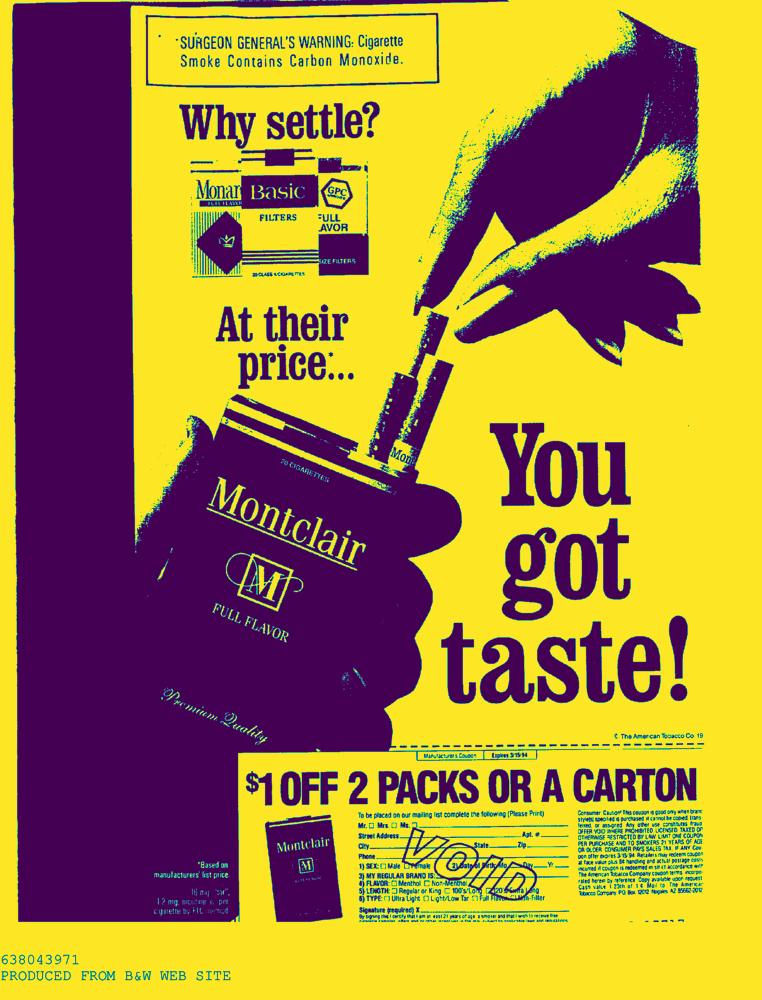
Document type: AD